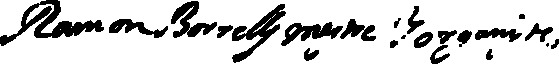
Signature of: ramón borrells